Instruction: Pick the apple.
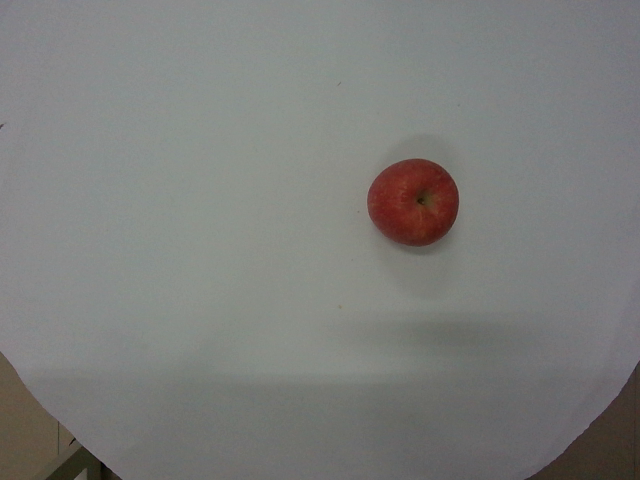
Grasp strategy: vertical